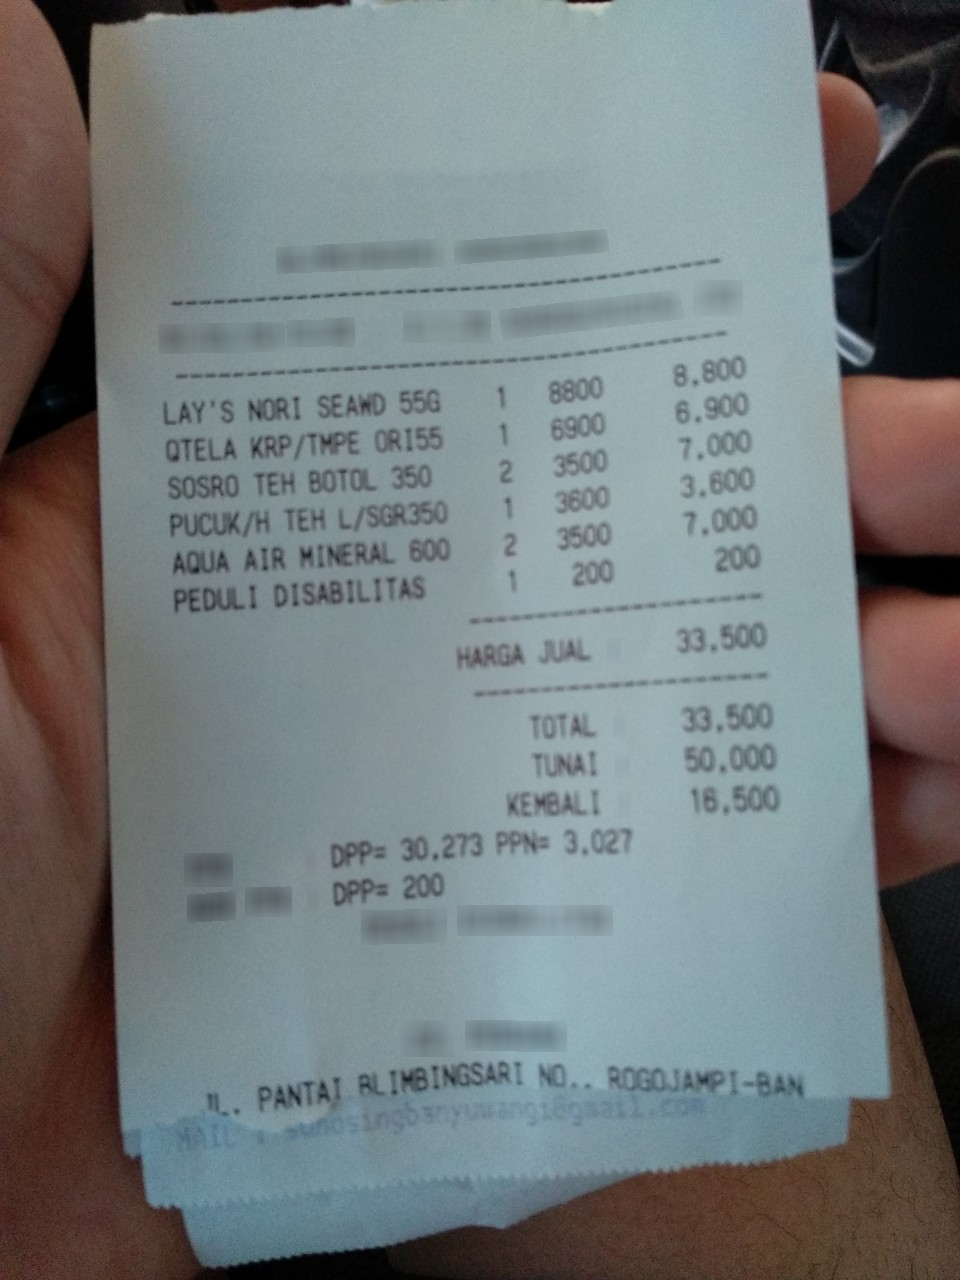
Receipt information:
total: 33,500
line_items: item_name: LAY'S NORI SEAND 55G
item_value: 8.800
item_quantity: 1
item_name: QTELA KRP/TMPE ORI55
item_value: 6.900
item_quantity: 1
item_name: SOSRO TEH BOTOL 350
item_value: 7.000
item_quantity: 2
item_name: PUCUK/H TEH L/SGR350
item_value: 3.600
item_quantity: 1
item_name: AQUA AIR MINERAL 600
item_value: 7.000
item_quantity: 2
item_name: PEDULI DISABILITAS
item_value: 200
item_quantity: 1